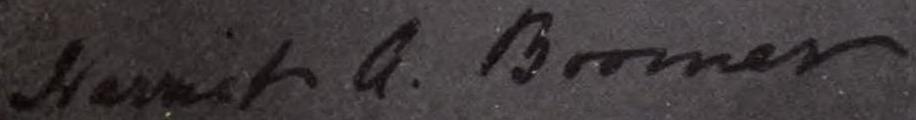
Signature of: harriet a roche